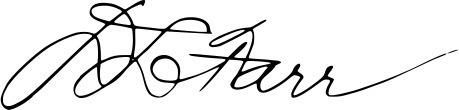
Signature of: dennie l farr